Question: How is the property described in the document?
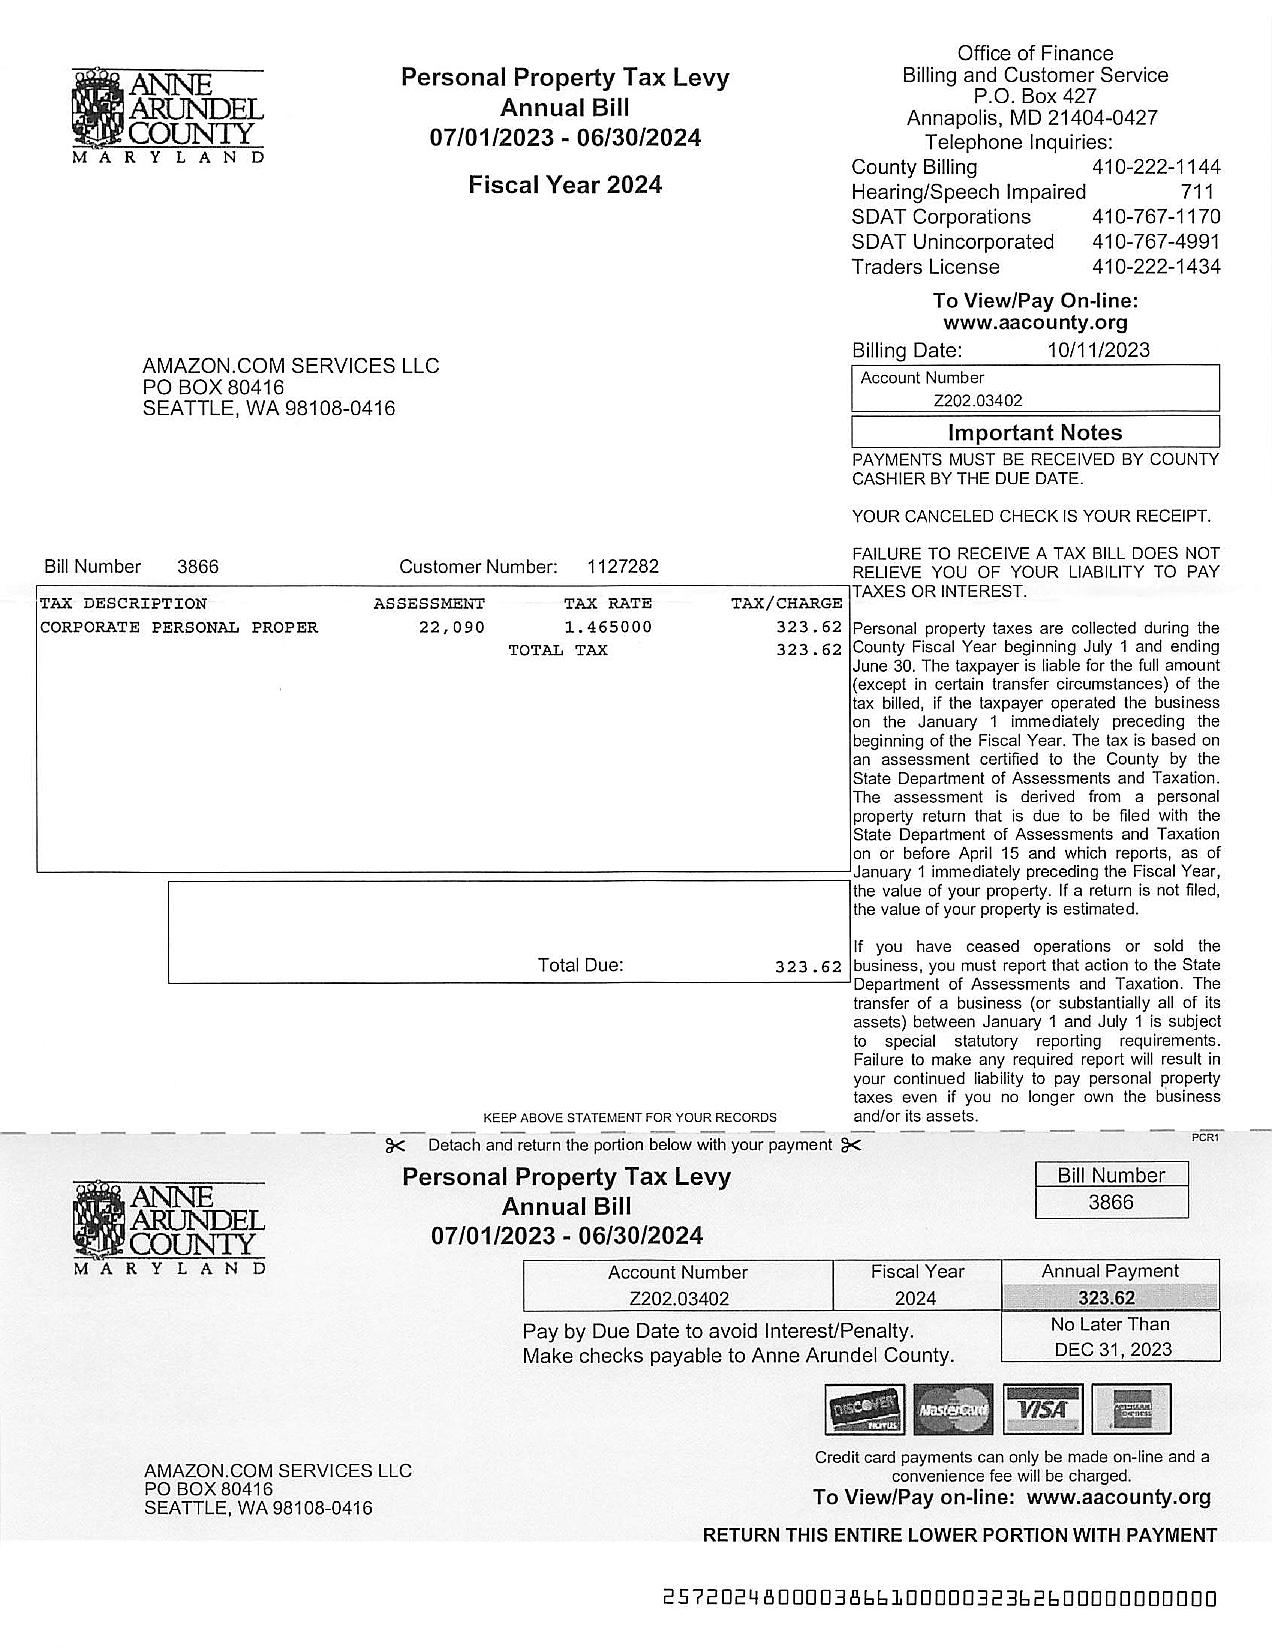
Answer: "CORPORATE PERSONAL PROPER"